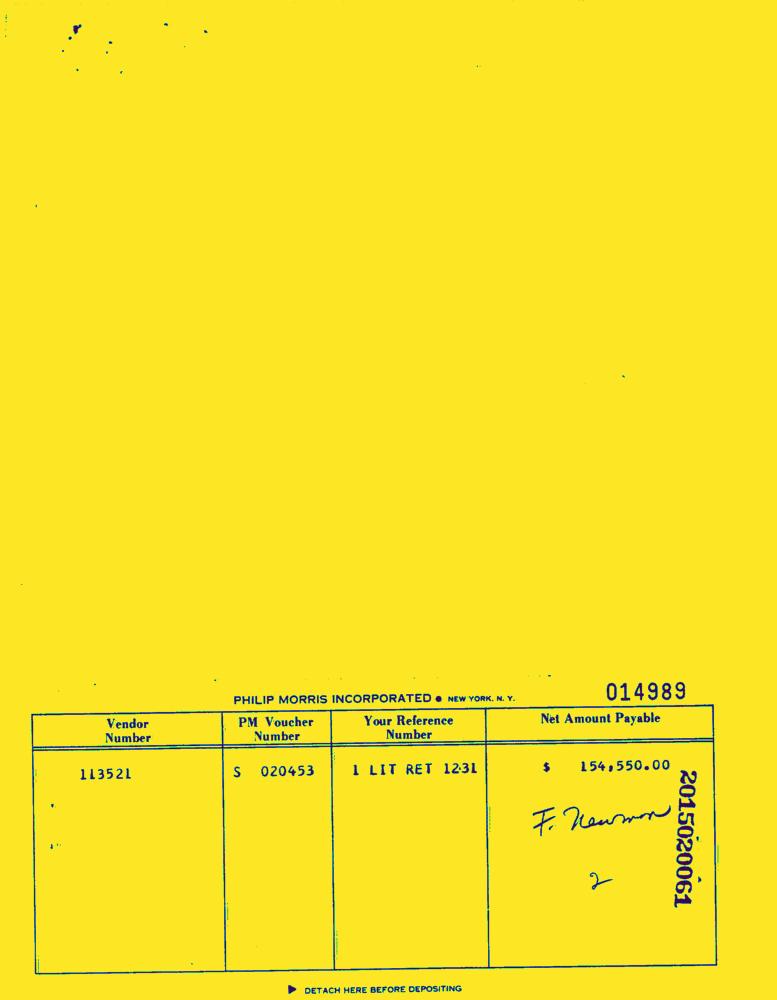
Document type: Invoice-Doc